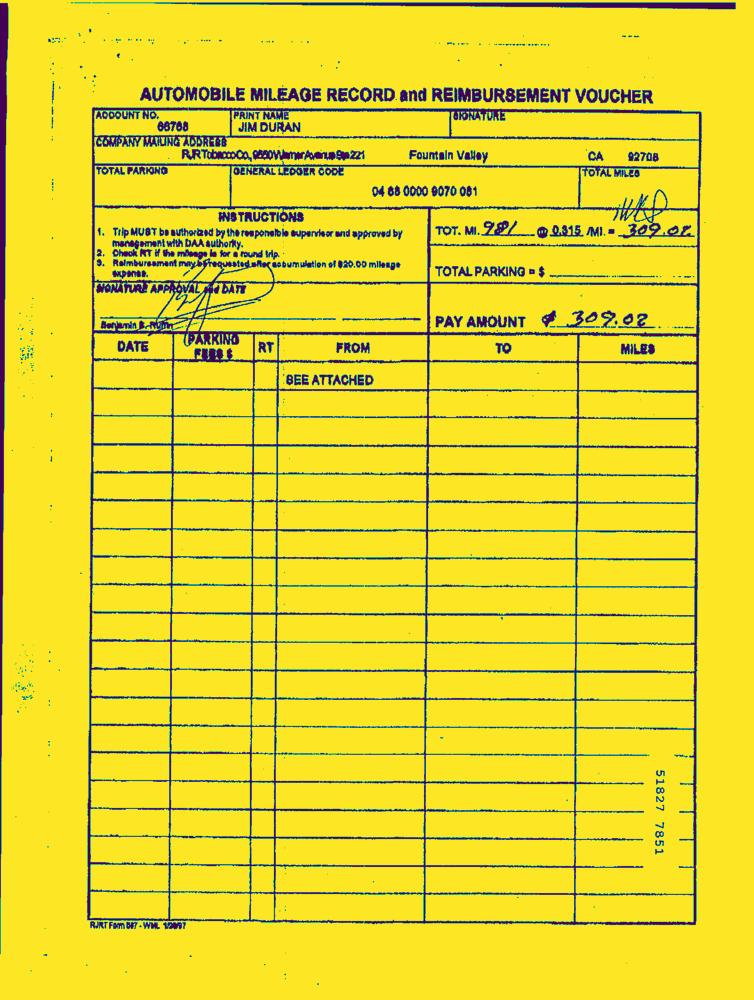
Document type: Invoice-Doc